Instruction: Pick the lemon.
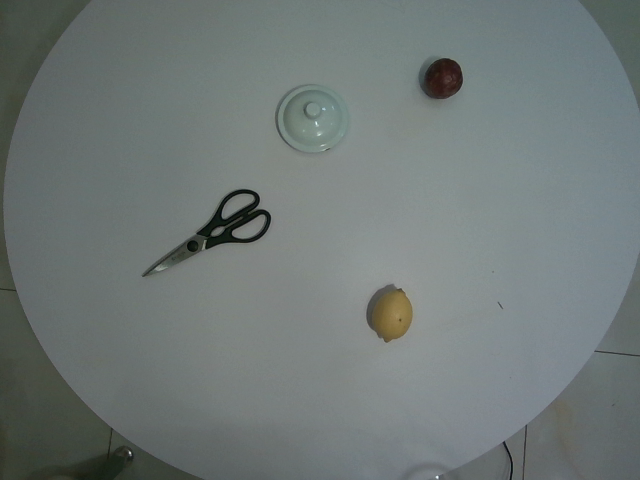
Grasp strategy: vertical